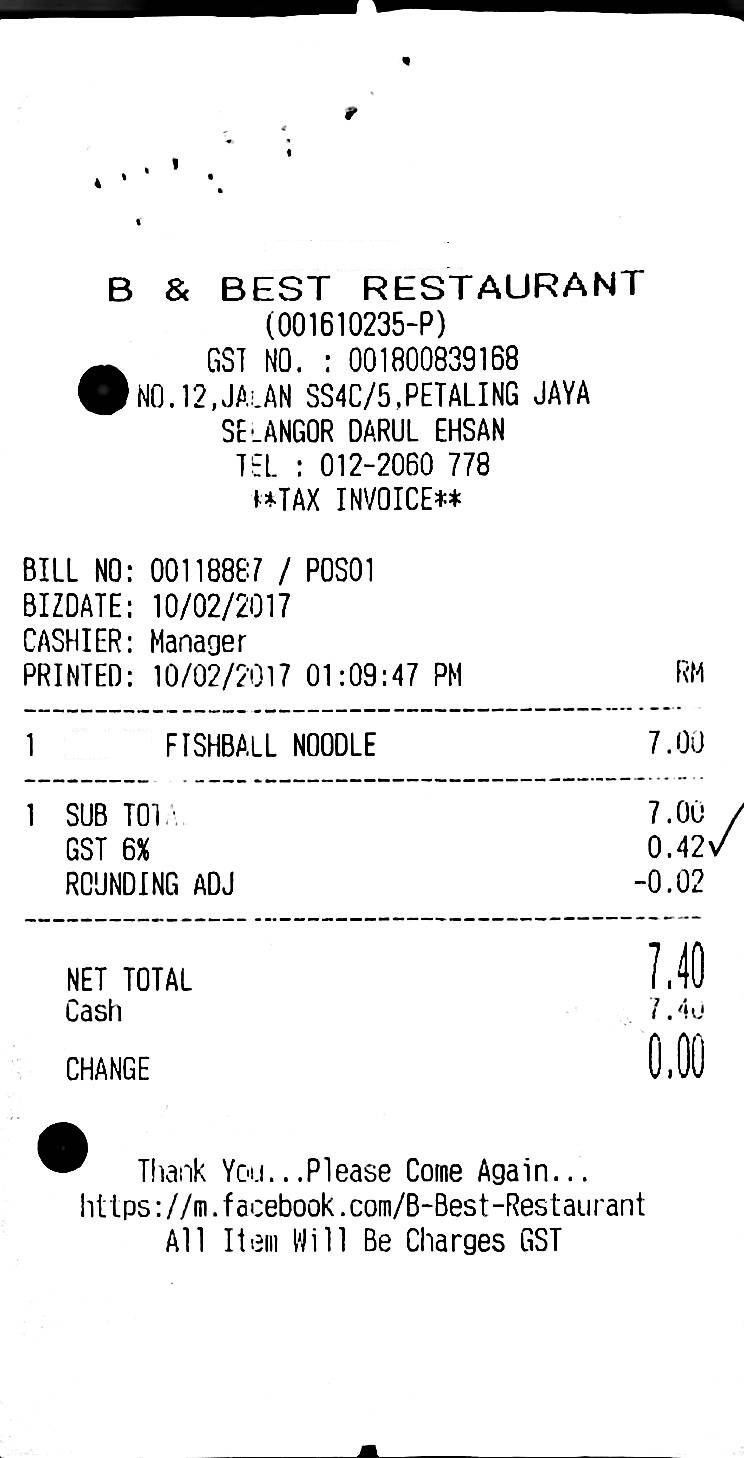
B & BEST RESTAURANT
(001610235-P)
GST NO. : 001800839168
NO.12,JALAN SS4C/5,PETALING JAYA
SELANGOR DARUL EHSAN
TEL : 012-2060 778
**TAX INVOICE**
BILL NO: 00118887 / POS01
BIZDATE: 10/02/2017
CASHIER: MANAGER
PRINTED: 10/02/2017 01:09:47 PM
RM
1
FISHBALL NOODLE
7.00
1
SUB TOTAL
7.00
GST 6%
0.42
ROUNDING ADJ
-0.02
NET TOTAL
7.40
CASH
7.40
CHANGE
0.00
THANK YOU...PLEASE COME AGAIN...
HTTPS://M.FACEBOOK.COM/B-BEST-RESTAURANT
ALL ITEM WILL BE CHARGES GST